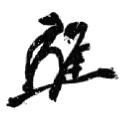
Signature of: hamaguchi osachi